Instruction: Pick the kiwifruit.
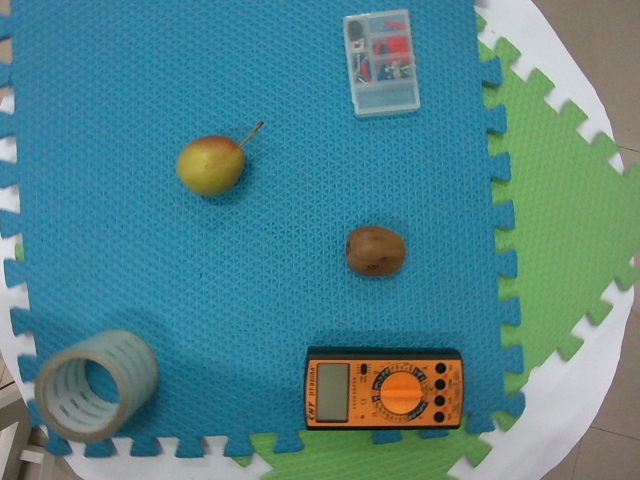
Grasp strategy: vertical